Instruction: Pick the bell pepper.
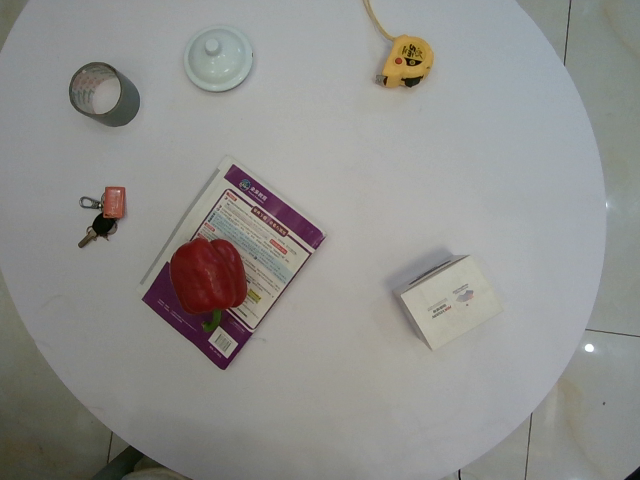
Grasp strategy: vertical